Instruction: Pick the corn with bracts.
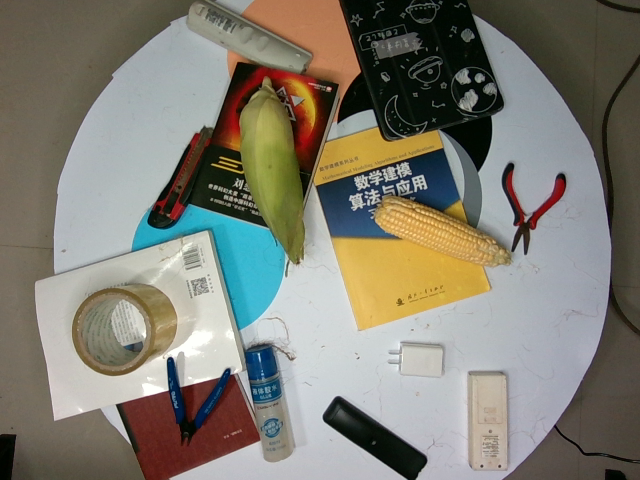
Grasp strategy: vertical